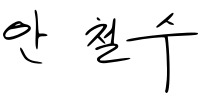
Signature of: ahn cheol soo